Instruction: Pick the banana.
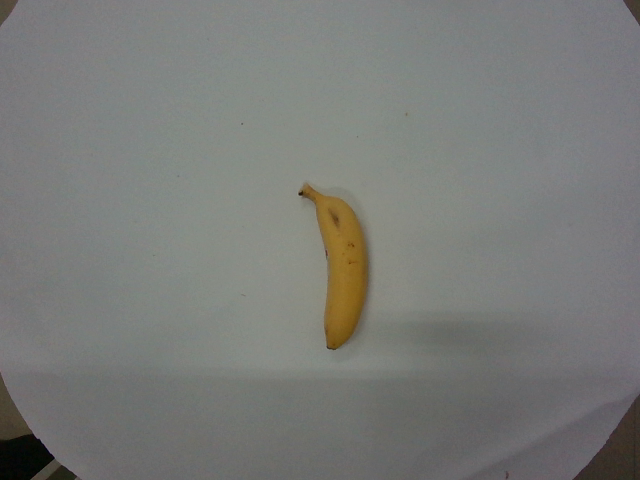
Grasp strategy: vertical